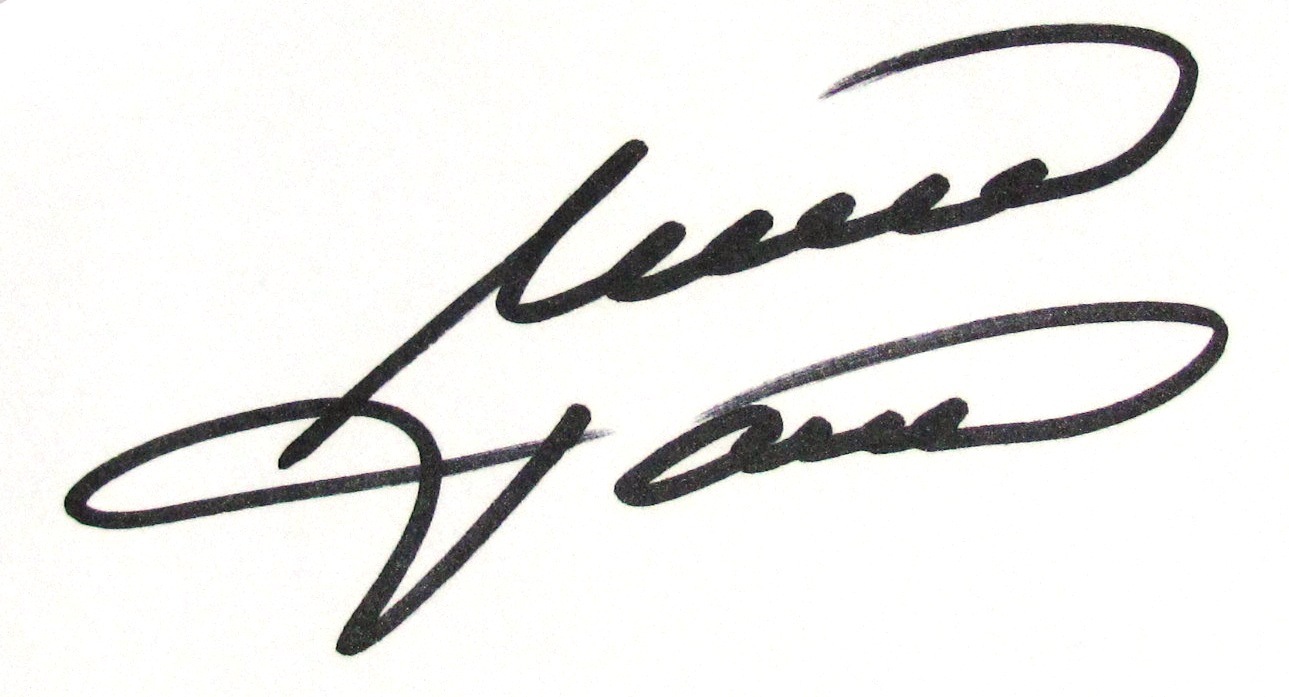
Signature of: michal david